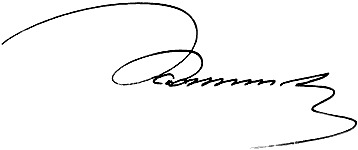
Signature of: q20070565